Question: What is the name of the tenant mentioned in the document?
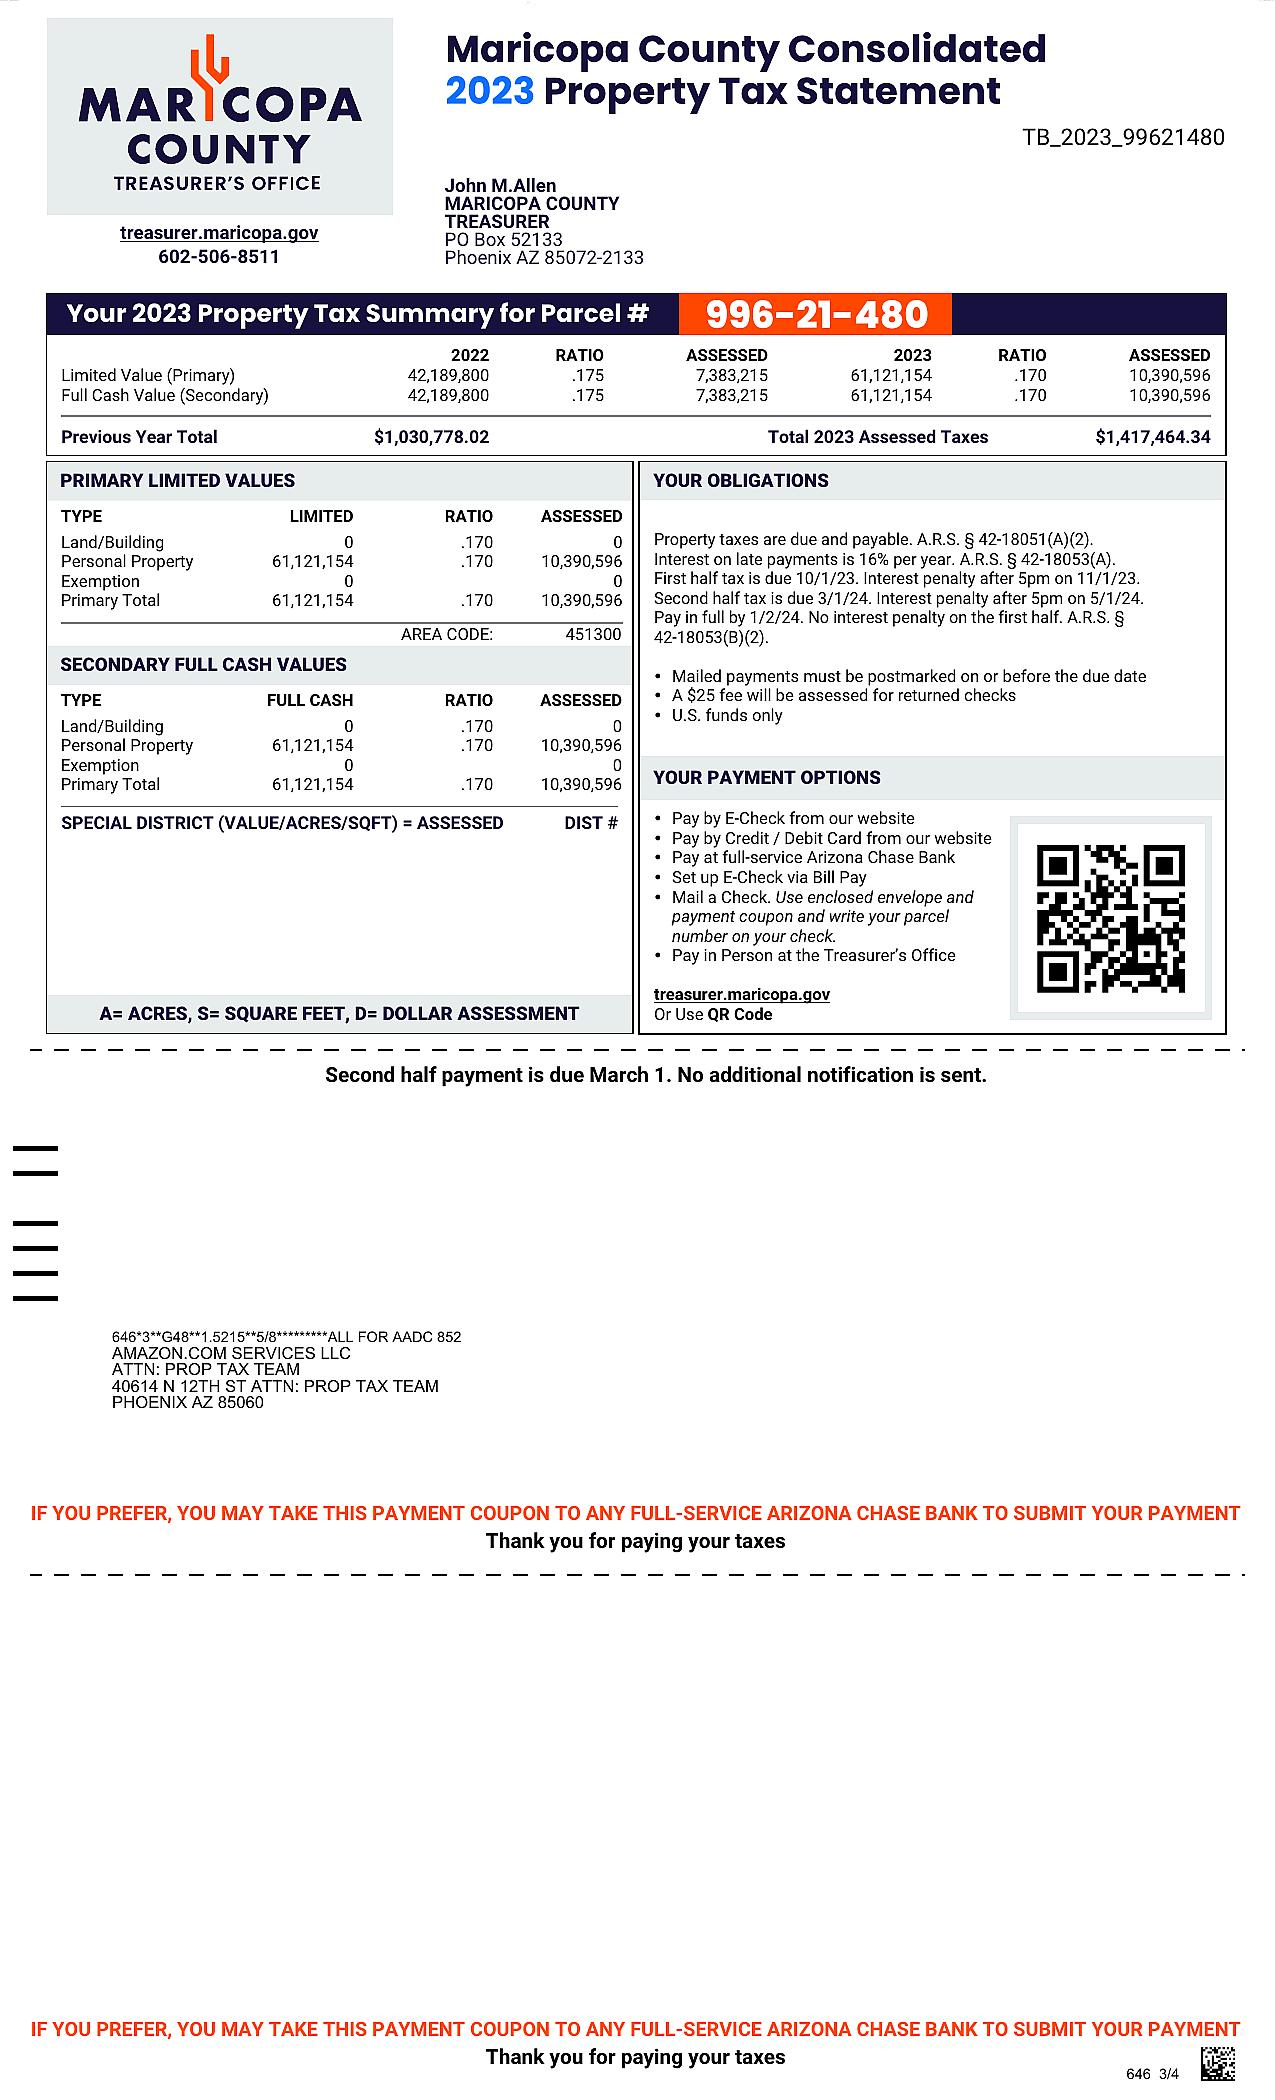
Answer: "AMAZON.COM SERVICES LLC"